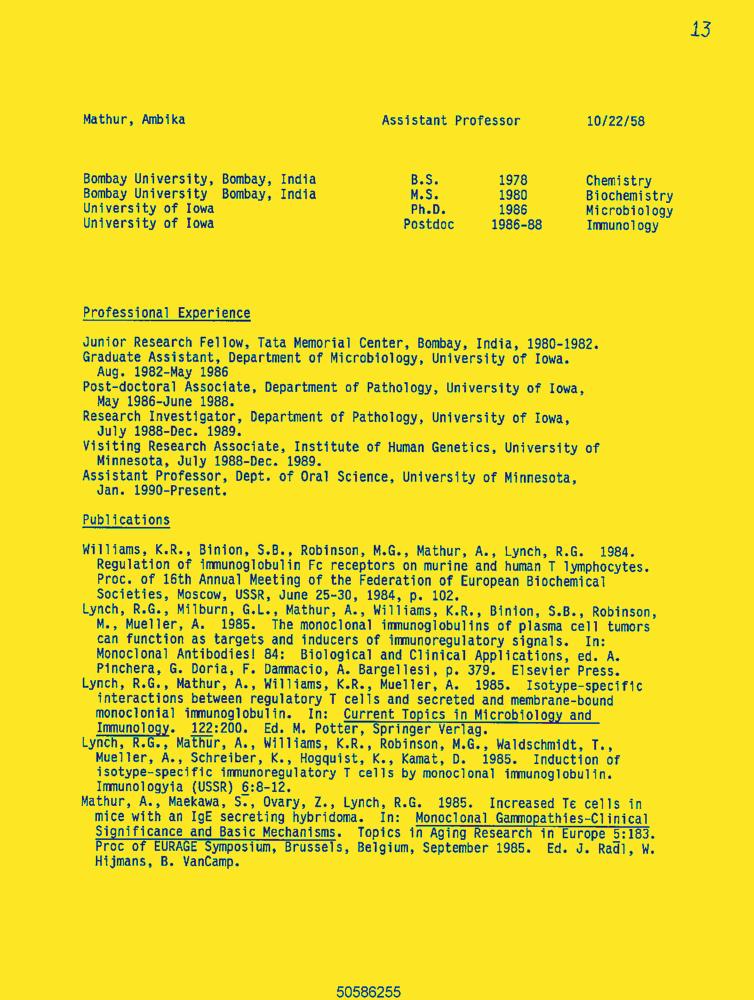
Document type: Resume-Doc